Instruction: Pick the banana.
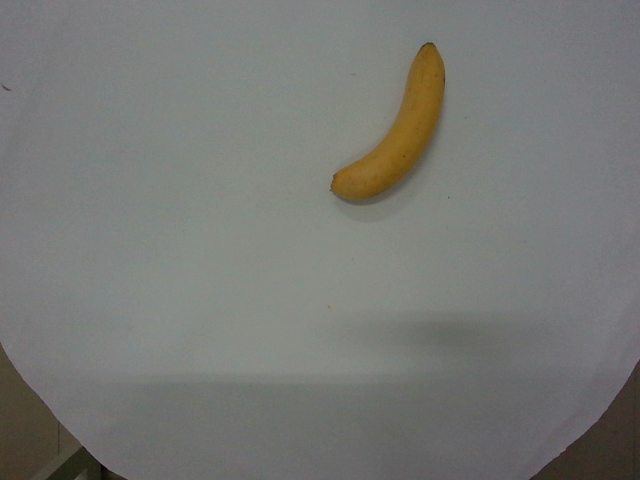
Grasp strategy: vertical